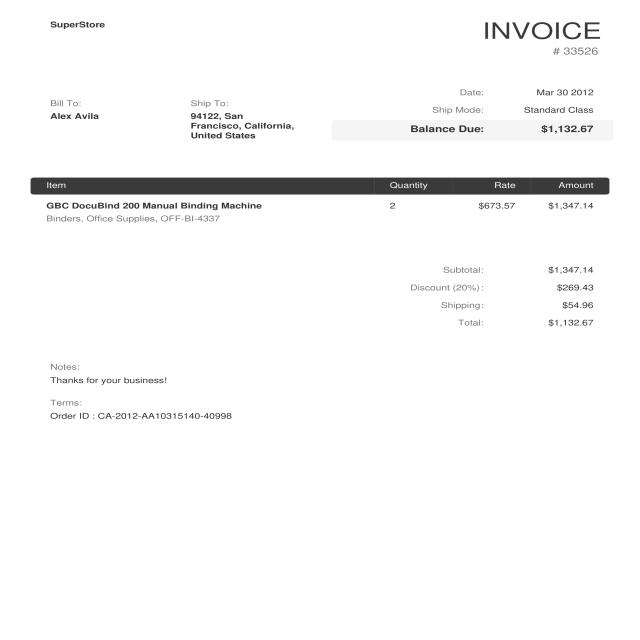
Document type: Invoice